Question: Talk about the condition:
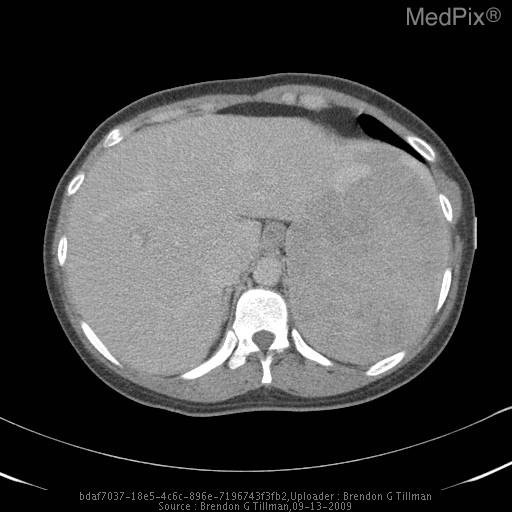
Answer: The disease is discussed as: Hepatic adenoma is a rare benign liver tumor that occurs in patients that take oral contraceptives, anabolic steroids or have glycogen storage disease.  These tumors are usually 5-10 cm in size, have a capsule and are made up of benign hepatocytes.

On CT, hepatic adenomas usually are well defined and hypoattenuating.  They demonstrate early enhancement.  On MRI, hepatic adenomas can be hyperintense, hypointense or isointense on T1.  On T2 they are isointense to hyperintense.  Early arterial enhancement is seen with the lesion appearing isointense on delayed images.

Differential diagnosis includes focal nodular hyperplasia, fibrolamellar hepatocellular carcinoma and hypervascular metastatic disease. Focal nodular hyperplasia is typically isointense on T1 and T2 images.  There is also early enhacment seen.  However, a central scar is usually seen in FNH and not in hepatic adenomas.  Fibrolamellar HCC is usually large, heterogeneous, and contains calcificaltions.  Lymphadenopathy is seen in majority of patients.  In metastatic disease, there are usually multiple lesions that are T1 hypointense, T2 markedly hyperintense.  Fat and hemorrhage is common in adenomas but rare in metastases.

Treatment of hepatic adenomas is controversial.  It usually involves cesation of oral contraceptives.  Some literature advocates removal of the lesion due to risk of hemorrhage and malignant transformation.